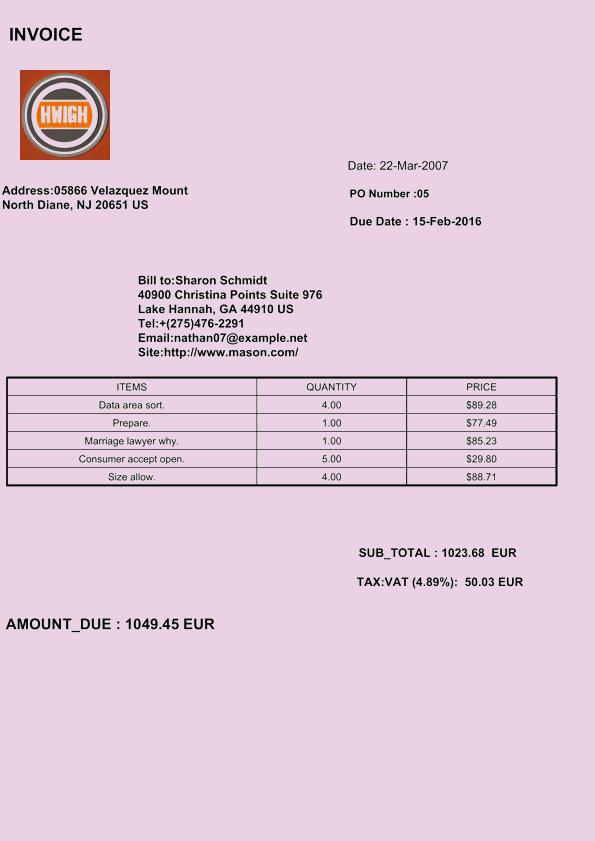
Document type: Invoice